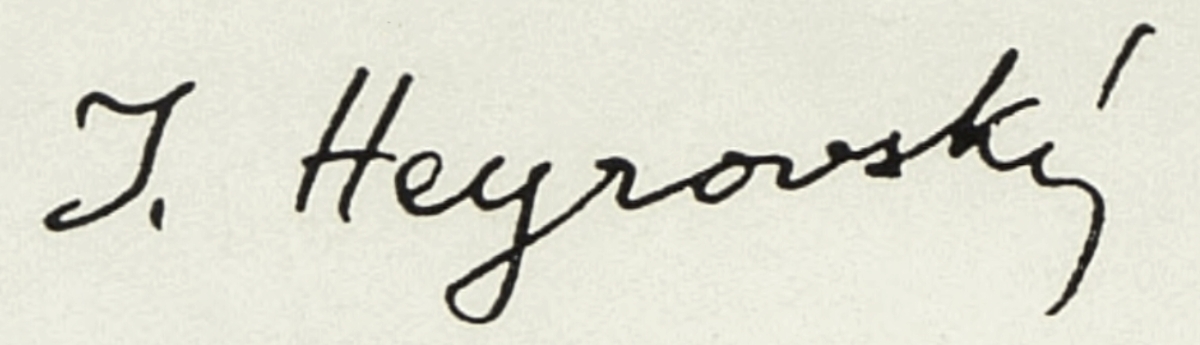
Signature of: jaroslav heyrovský